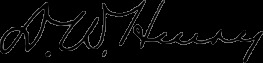
Signature of: david w henry